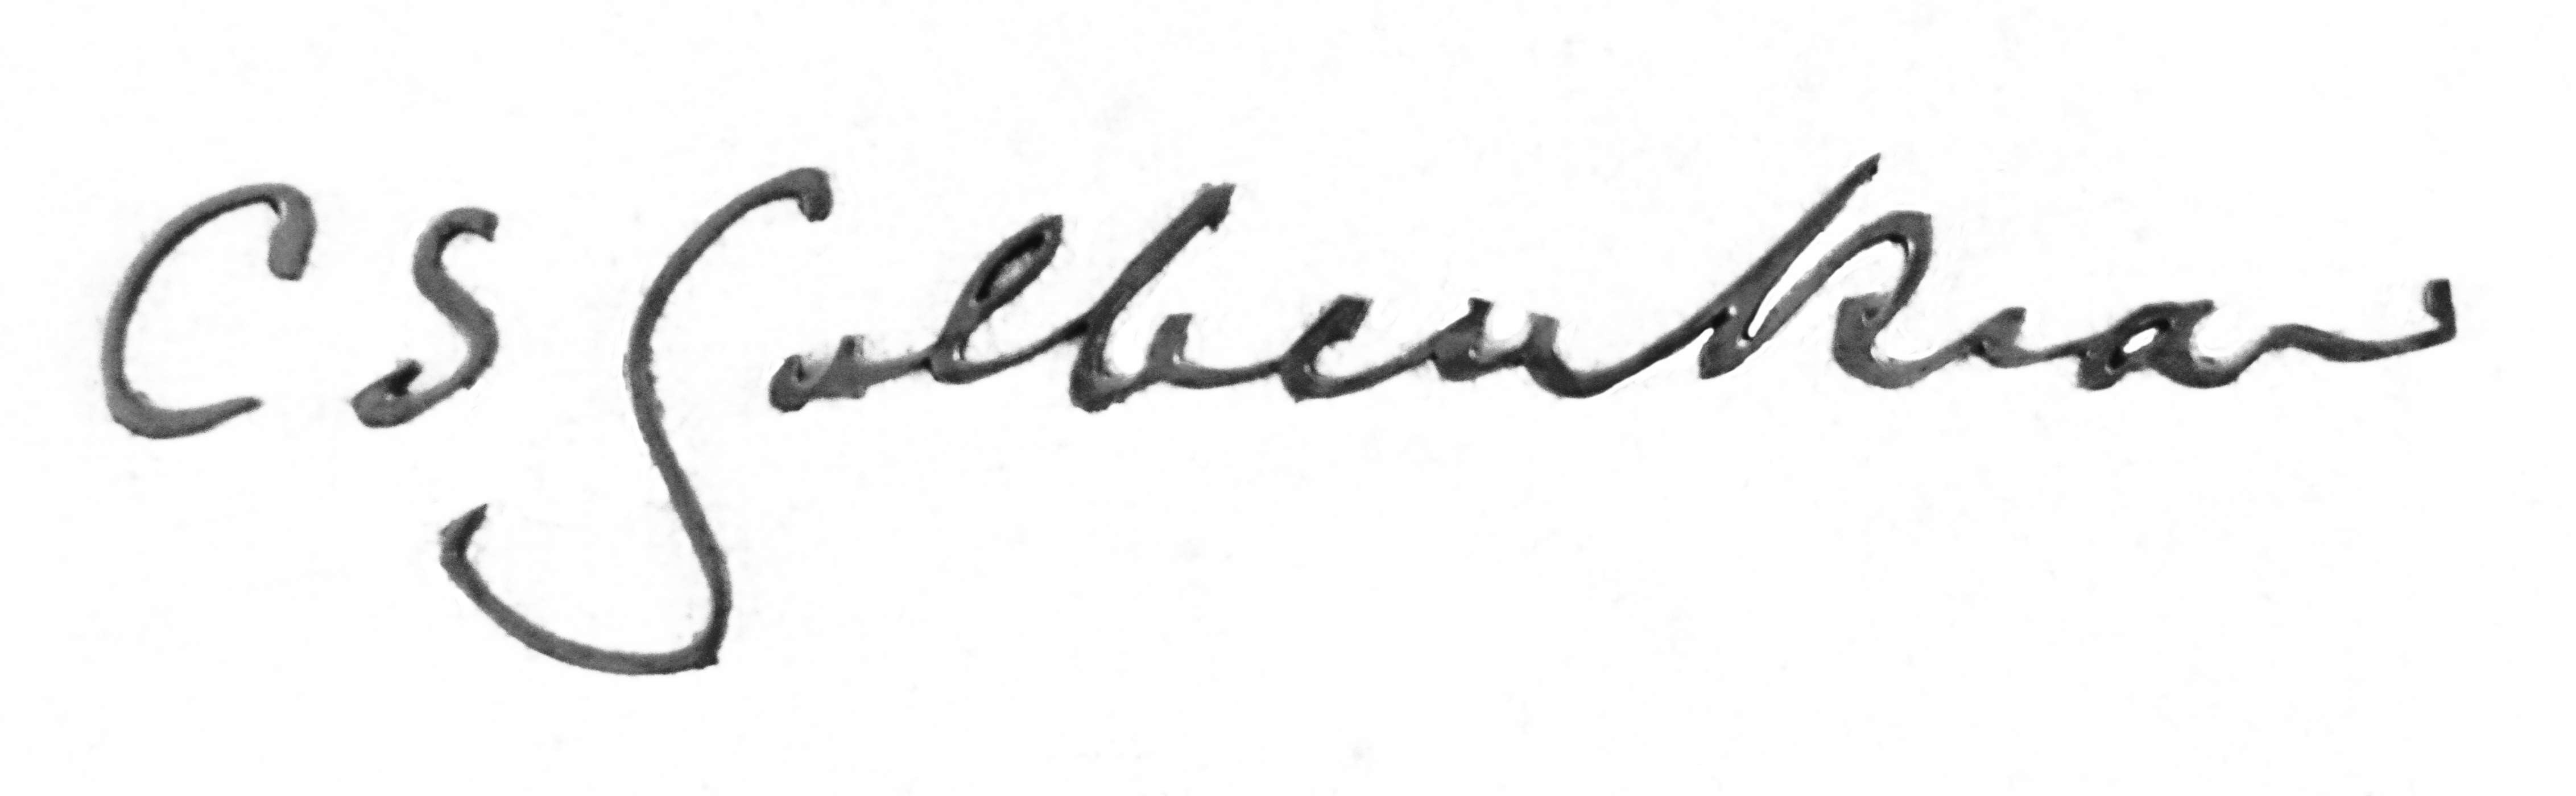
Signature of: calouste gulbenkian